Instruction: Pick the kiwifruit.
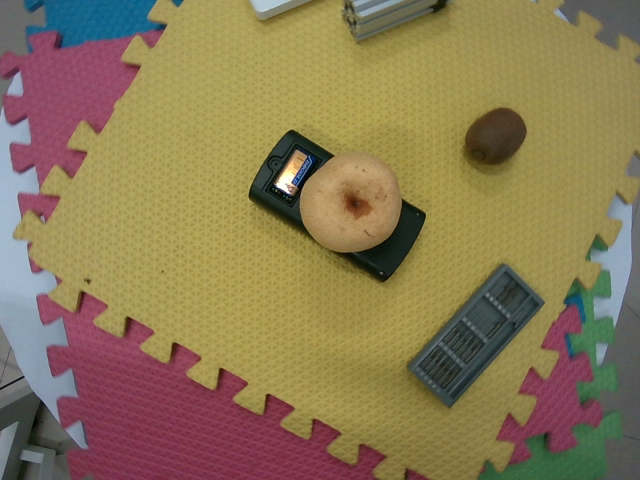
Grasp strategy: vertical